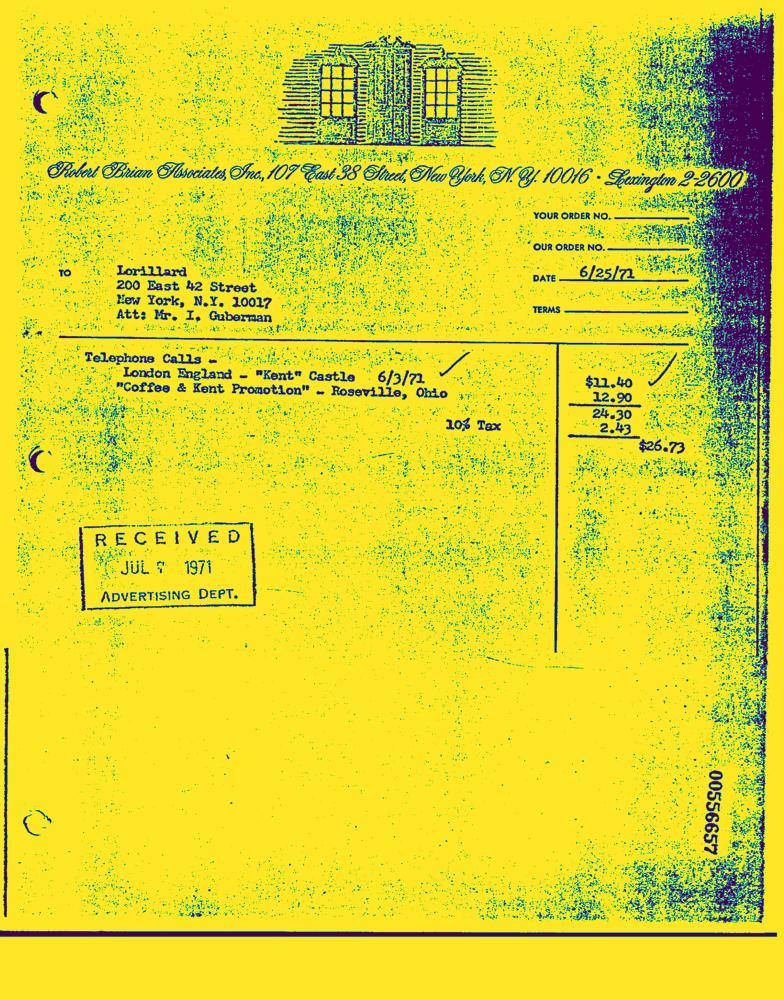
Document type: Invoice-Doc